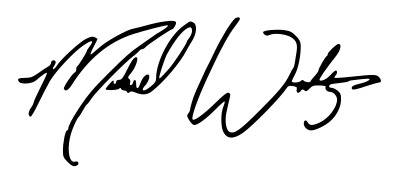
Signature of: mike waltz